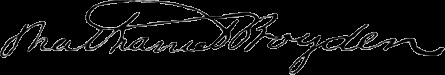
Signature of: nathaniel boyden